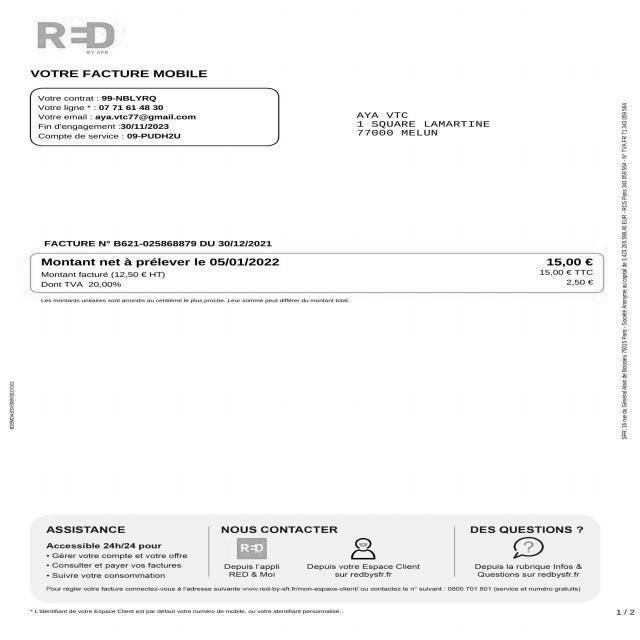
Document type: Invoice